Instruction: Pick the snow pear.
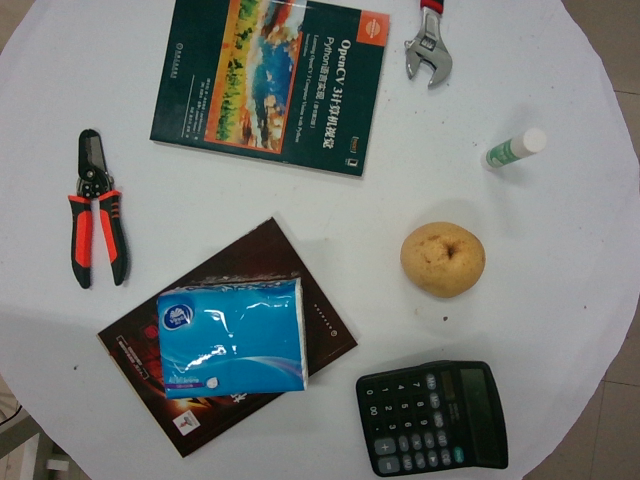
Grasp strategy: vertical